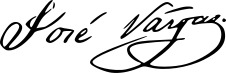
Signature of: josé maría vargas